Patient: Female, age 45
A 45-year-old previously well Sri Lankan lady was admitted to the Teaching Hospital, Kandy, Sri Lanka with severe shortness of breath and respiratory distress for a duration of 24 h.
She had experienced sore throat and mild fever 10 days back followed by left-sided neck pain for the last 5 days. Pain was not radiating but aggravated by neck movements. There was no associated trauma to the neck. Subsequently, the patient had noted progressive facial and left upper limb swelling without any color changes and motor or sensory disturbances. For the past 24 h, she had experienced progressive shortness of breath. There was no odynophagia, pleuritic chest pain, cough or hemoptysis. She denied constitutional symptoms, features suggestive of connective tissue disorder and past history of miscarriages or thromboembolic diseases. She had no recent travel history or sexual risk behaviors. Drug and allergic history were nil of note.
On examination, she was obese with a body mass index (BMI) of 28.4 kg/m2. Her axillary temperature was 100 F. Symmetrical facial swelling and left upper limb swelling were noted but had no color changes in the swollen areas. Ear and throat examinations were unremarkable. There was no cervical lymphadenopathy. Cord sign (an induration of the internal jugular vein beneath the anterior border of the sternocleidomastoid muscle) was positive. Her pulse rate was 130 beats per minute, low volume pulse noted with pulsus paradoxus, blood pressure was 80/50 mmHg, and had soft heart sounds. Respiratory rate was 48 cycles per minute; oxygen saturation was 93% on air and had bi-basal reduced air entry with stony dull percussion note. Abdominal and neurological system examinations were unremarkable.
Urgent investigations revealed sinus tachycardia with electrical alternans in the electrocardiogram and cardiomegaly with bilateral pleural effusions on chest roentgenogram. Echocardiogram showed evidence of pericardial tamponade with right atrial and right ventricular collapse. Pericardial fluid aspiration was performed under sterile conditions, removing 450 ml of straw color fluid. Subsequently, her respiratory distress settled and blood pressure normalized. Further investigations revealed the following: hemoglobin - 11 g/dL, white cell count - 17.7 x 103/muL (neutrophils - 86.2%, lymphocytes - 6.9%, monocytes - 6.1%, eosinophils - 0.7%, basophils - 0.1%), and platelets - 486 x 103/muL. Blood picture was suggestive of bacterial infection (polymophonuclear leucocytes with left shift up to band forms and mild thrombocytosis). Her erythrocyte sedimentation rate was 52 mm in the first hour (normal <20) and C-reactive protein level was 162 units (normal <5 units). Two blood cultures were positive for MRSA species. Pericardial fluid analysis showed the following: protein - 4 g/dL, white cells - 156/muL (neutrophils - 90%, lymphocytes - 9%), acid fast bacilli - not seen, liquid culture for mycobacterium tuberculosis - no growth, adenosine-deaminase level - 35 units/L, cytology - negative for malignant cells. Pericardial fluid culture revealed a growth of MRSA in 26 h of incubation.
Ultrasound scan and venous duplex scan of the neck showed thrombosis of left internal jugular, left external jugular, and left subclavian and left axillary veins with preserved flow in superior vena cava. Computed tomography (CT) scan of the neck and the chest showed similar findings to the venous duplex with additional moderate pericardial effusion (following first pericardiocentesis), bilateral pleural effusion, and left-sided consolidation of the lung (Figure 1). No lymphadenopathy or retropharyngeal abscess formation was noted in CT scan. Abdominal ultrasound scan was normal.
Her urine analysis, lactase dehydrogenase level and renal and liver function tests were normal. Nebulized samples for sputum acid fast bacilli staining and Mantoux test were negative. Serology for infectious mononucleosis, Epstein-barr virus, hepatitis B and C, and human immunodeficiency virus showed negative results. Thrombophilia screening was normal (anti-nuclear antibodies, anti-cardiolipin antibodies, homocysteine level, sickling test and factor V Leiden mutation).
The diagnosis of Lemierre's syndrome secondary to community-acquired MRSA was made with the evidence of history of sore throat, left internal jugular vein thrombosis, MRSA septicemia and distant metastatic infection involving pleura and pericardium, resulting in pleural and pericardial effusions. Pericardiocentesis was performed three times on day 0, day 1, and day 3 due to repeated tamponade effect. Patient was treated initially with intravenous meropenem and subsequently changed over to intravenous vancomycin (according to the antibiotic sensitivity of MRSA) and clindamycin. She showed dramatic response with complete resolution of symptoms and normal follow-up echocardiogram findings. Intravenous antibiotics were continued for 2 weeks and oral clindamycin was continued for further 4 weeks. Patient was initially given intravenous heparin followed by warfarin for a duration of 3 months. On further follow-up after 2 months, patient was completely asymptomatic without residual effects and repeat venous duplex of the neck veins showed recanalization and restoration of the blood flow in the previously thrombosed veins.
Keywords: cardiac tamponade, community acquired methicillin resistant staphylococcus aureus, fusobacterium necrophorum, lemierre’s syndrome, pericardiocentesis, thrombophlebitis
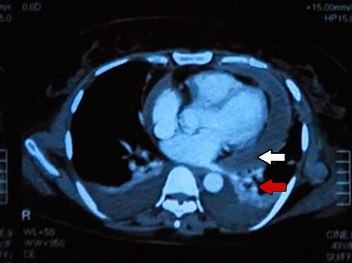
Image caption: Contrast-enhanced CT of chest showing pericardial effusion (white arrow), bilateral pleural effusions and left-sided lung consolidation (red arrow).